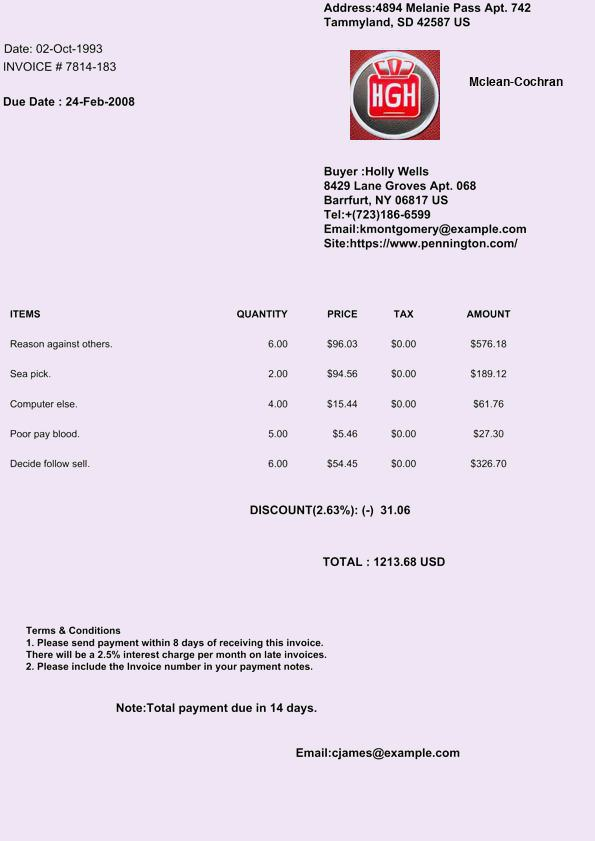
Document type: Invoice